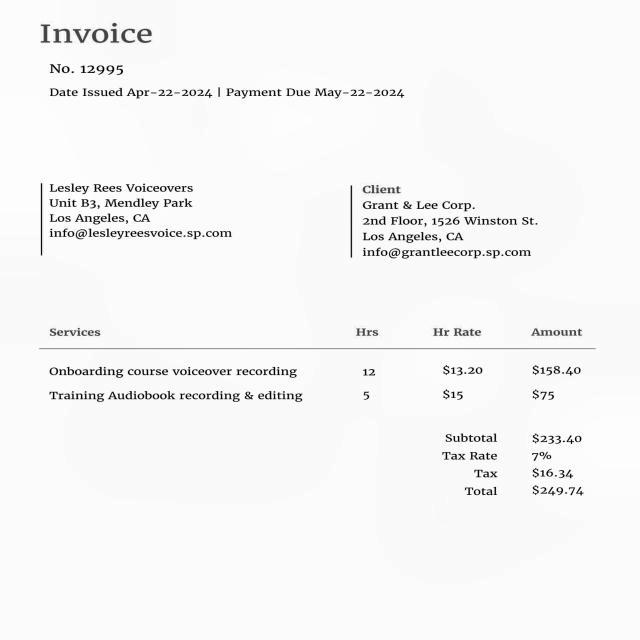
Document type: Invoice